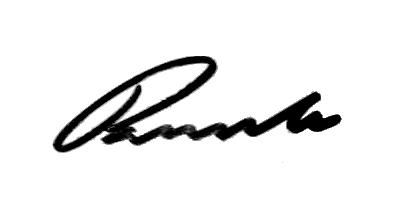
Signature of: paluch